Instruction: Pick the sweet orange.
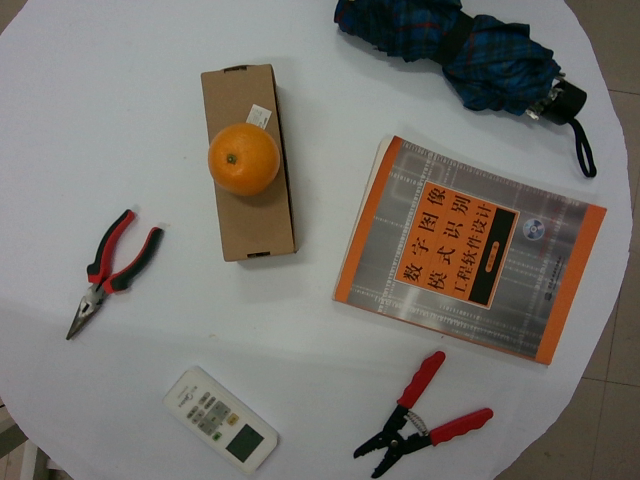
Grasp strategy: vertical